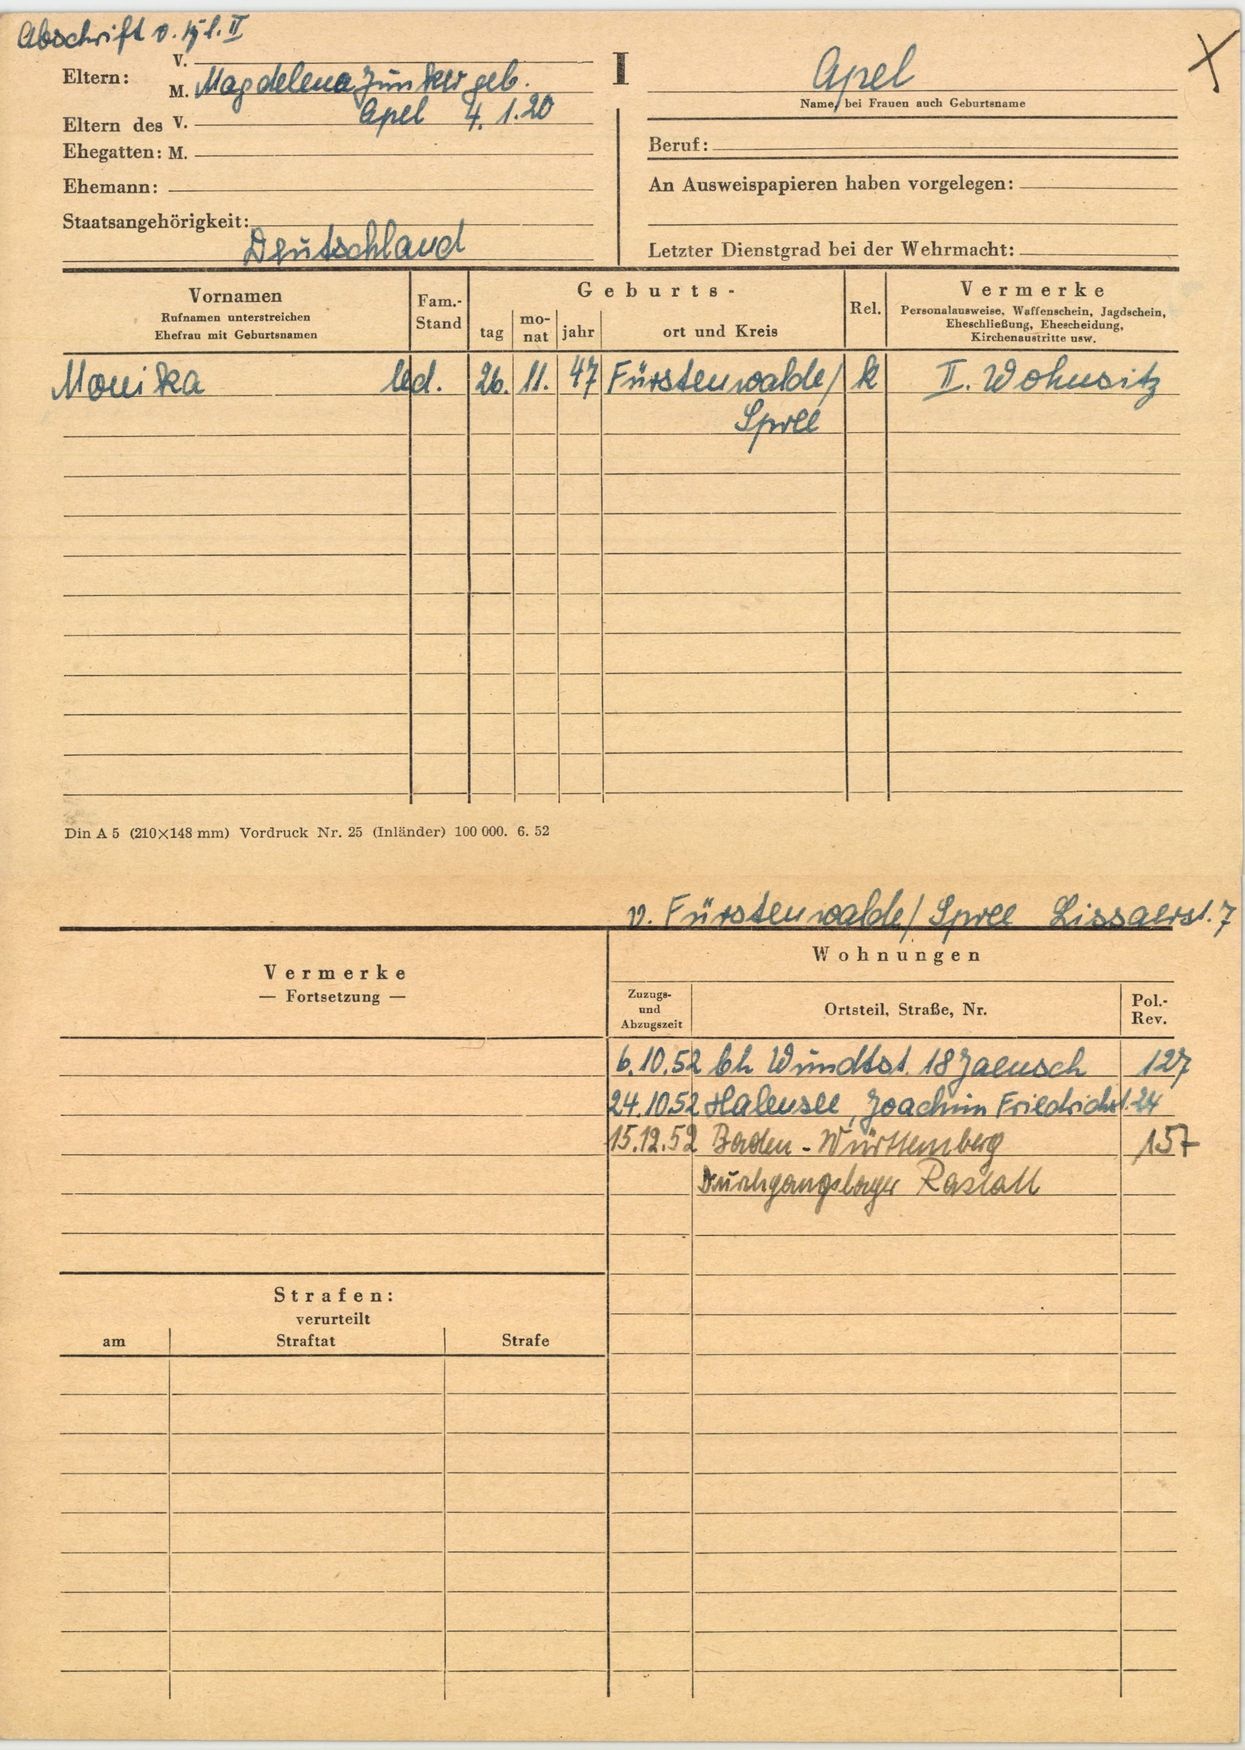
Apel